Question: What is the main concern?
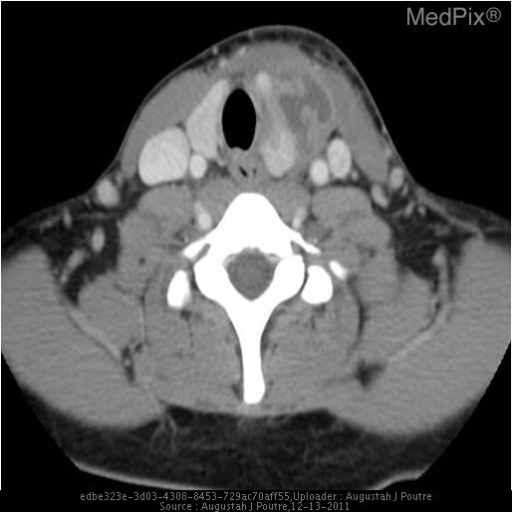
Answer: The findings suggest There is a rim enhancing fluid and gas collection originating from the left pyriform sinus and extending inferiorly to the left thyroid lobe.. Rim enhancing fluid collection extending into the left lobe of the thyroid. Adjacent left sided posterior cervical reactive lymph nodes are additionally noted.. The patient might have a history of 23 y/o female presents to ER with difficulty breathing and swollen base of neck..